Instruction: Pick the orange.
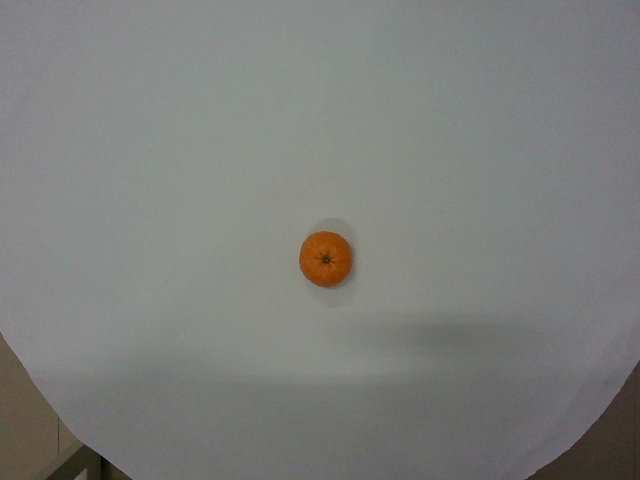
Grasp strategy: vertical